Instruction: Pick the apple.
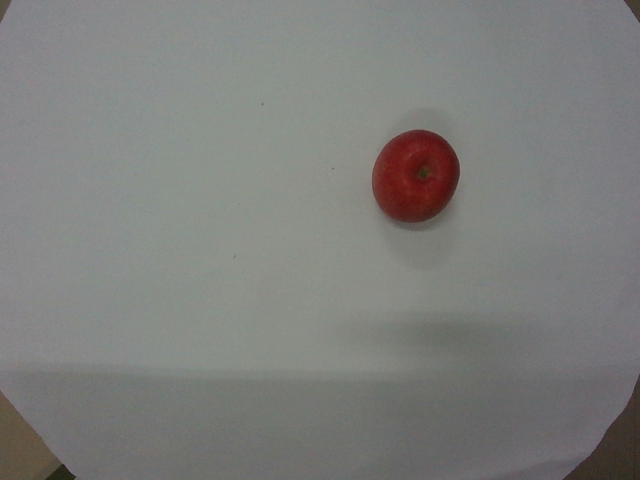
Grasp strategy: vertical